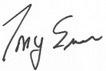
Signature of: tony evers